Question: How does the patient history play a role?
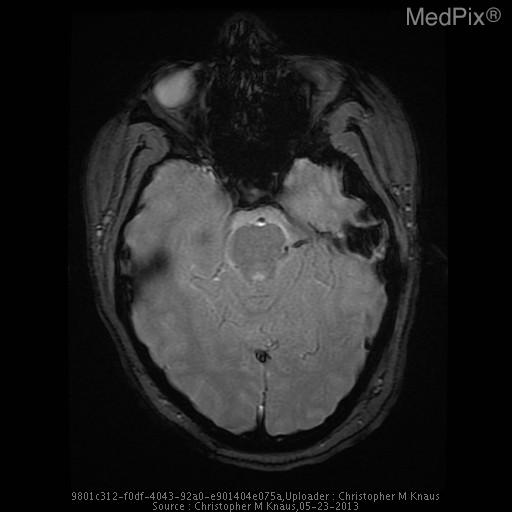
Answer: The patient's history of 17 yo girl presents with left sided facial weakness and numbness and the worst headache of her life that is rated 10/10.  The headache has been progressive for about 24 hours.  She has a history of migraine, but the patient states that her current headache does not feel like her typical migraine headache. is key in understanding the case.